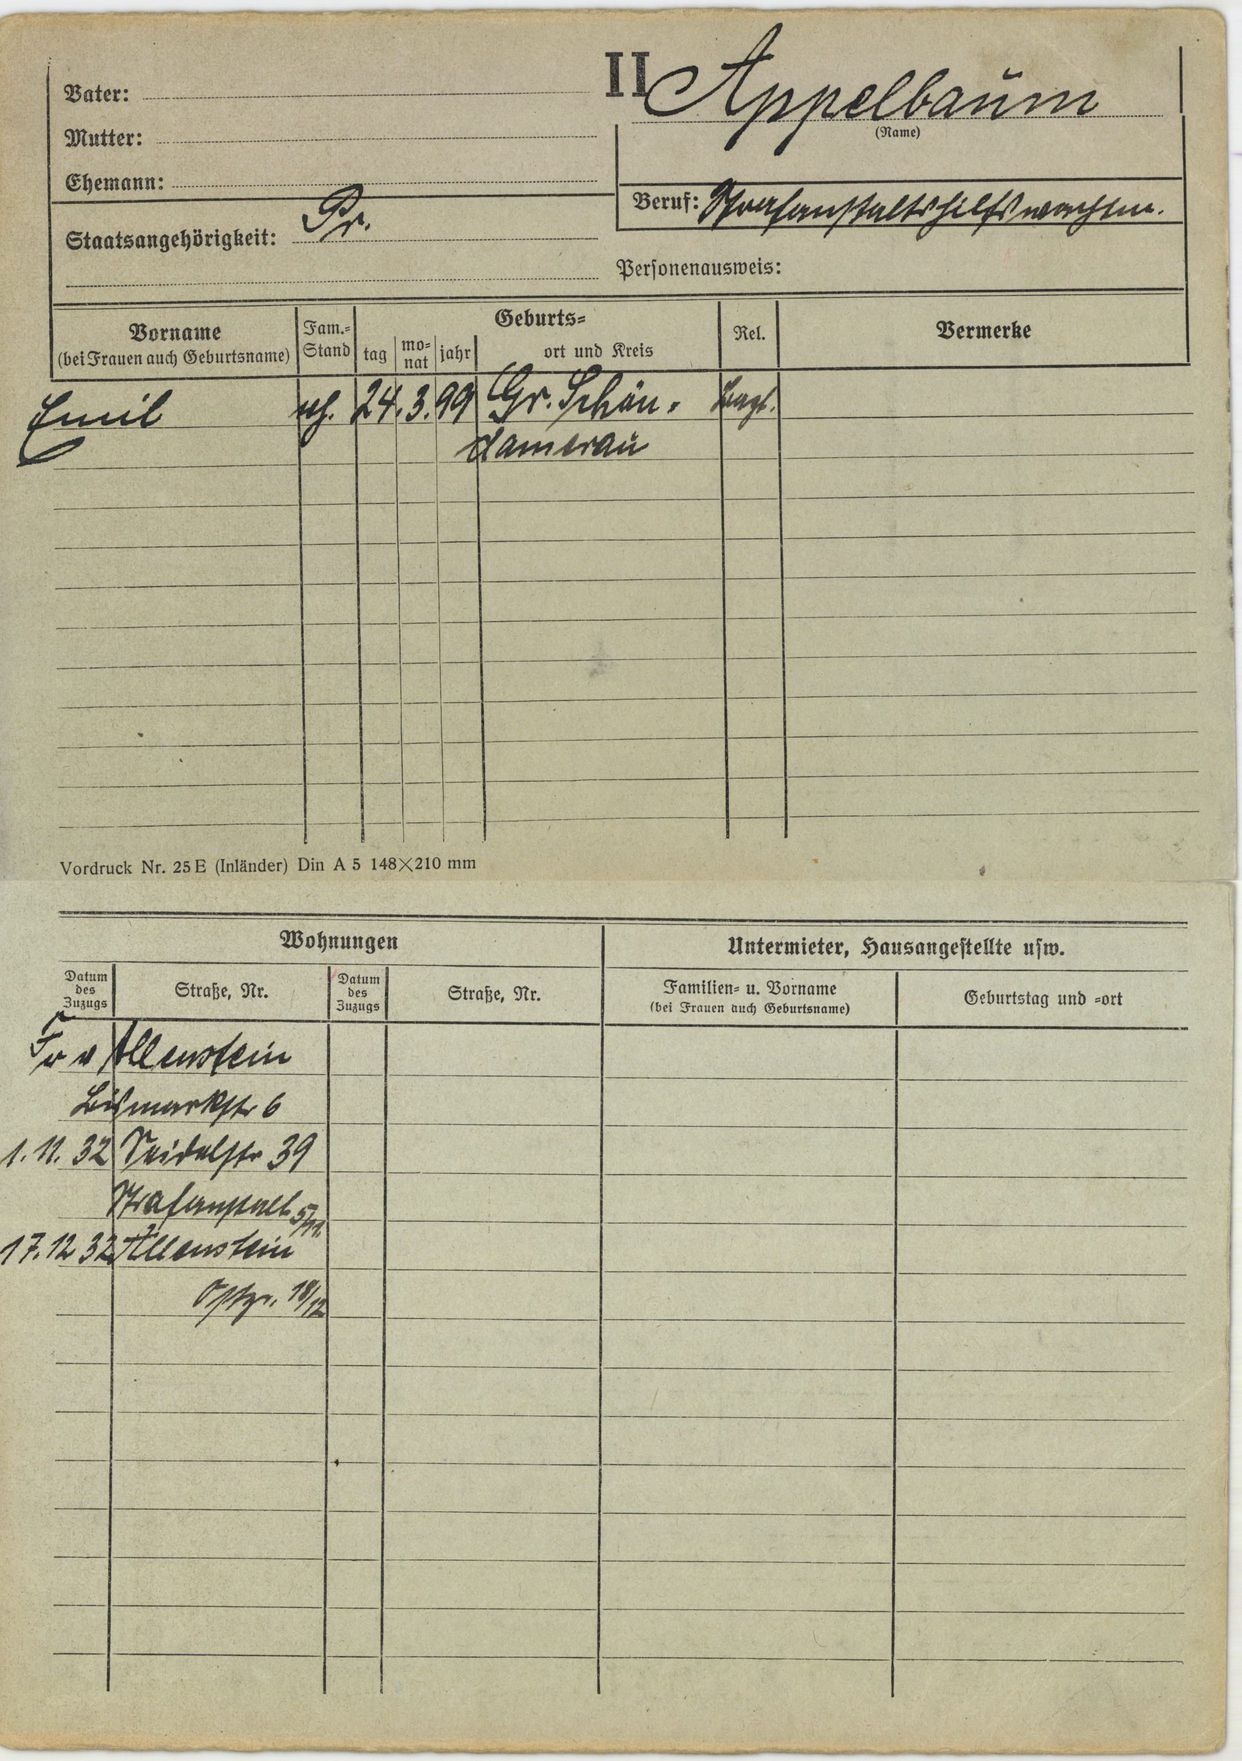
Appelbaum